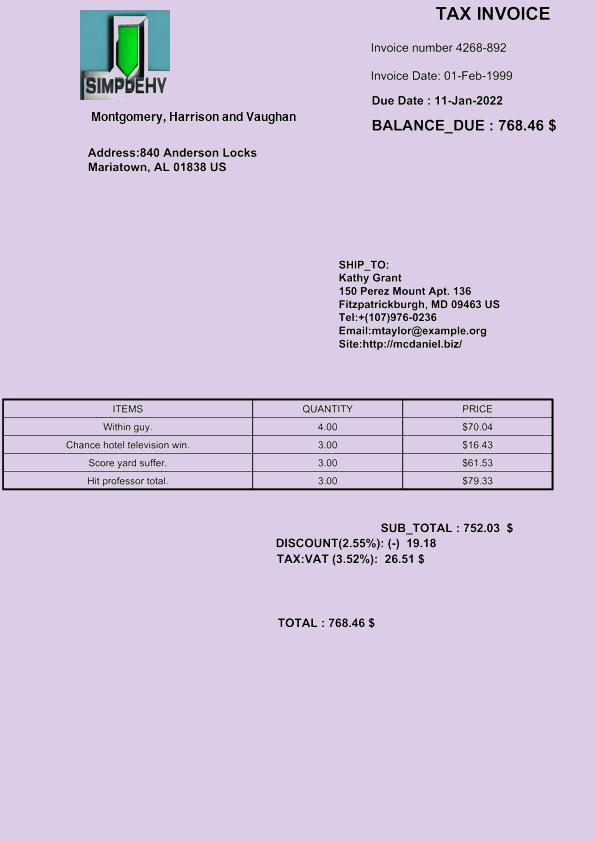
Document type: Invoice